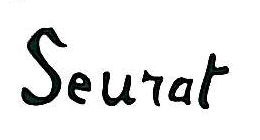
Signature of: georges seurat